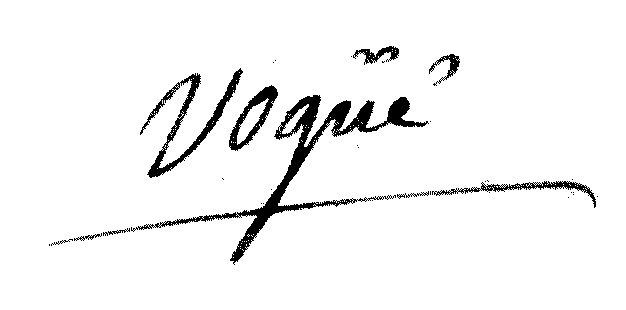
Signature of: cerice de vogüé